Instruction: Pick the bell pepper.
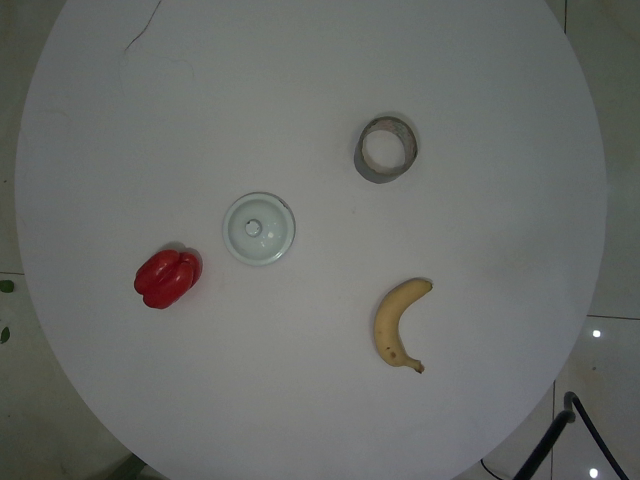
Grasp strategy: vertical